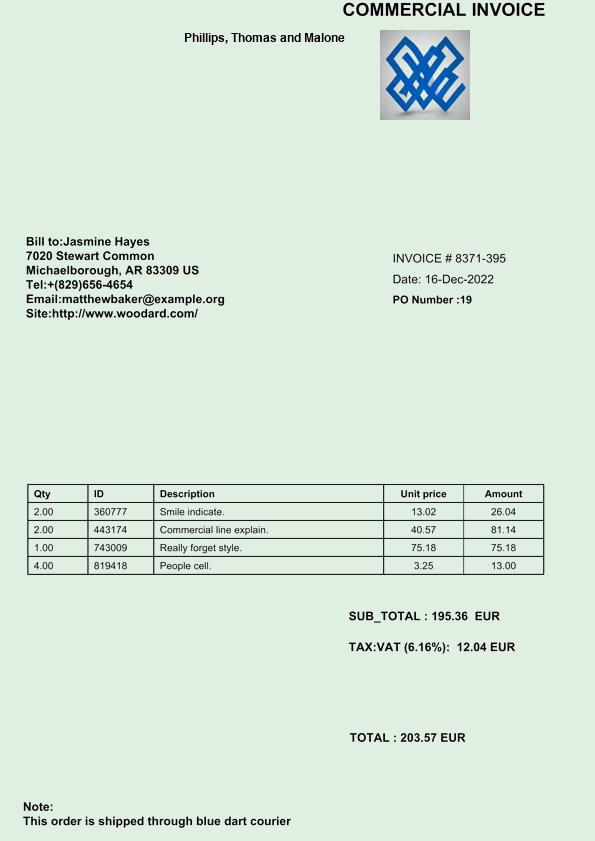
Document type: Invoice